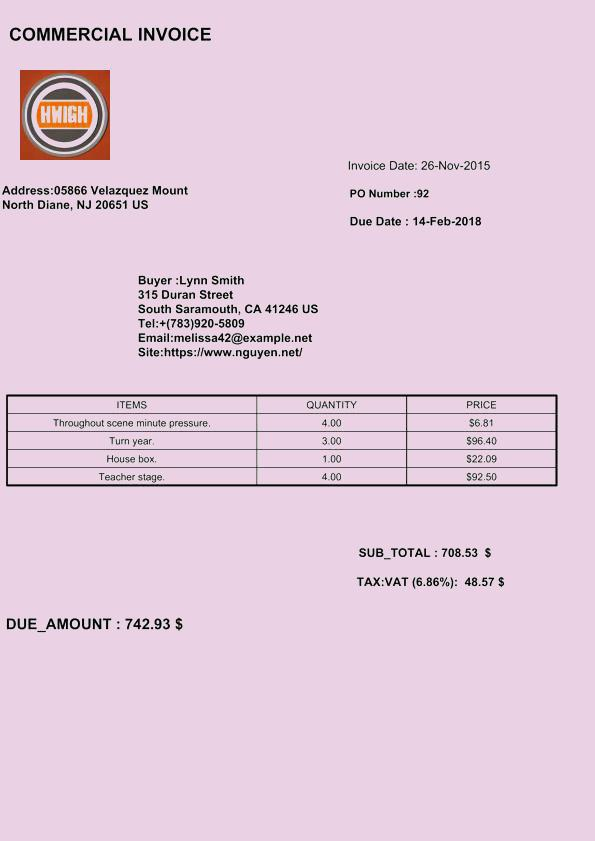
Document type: Invoice